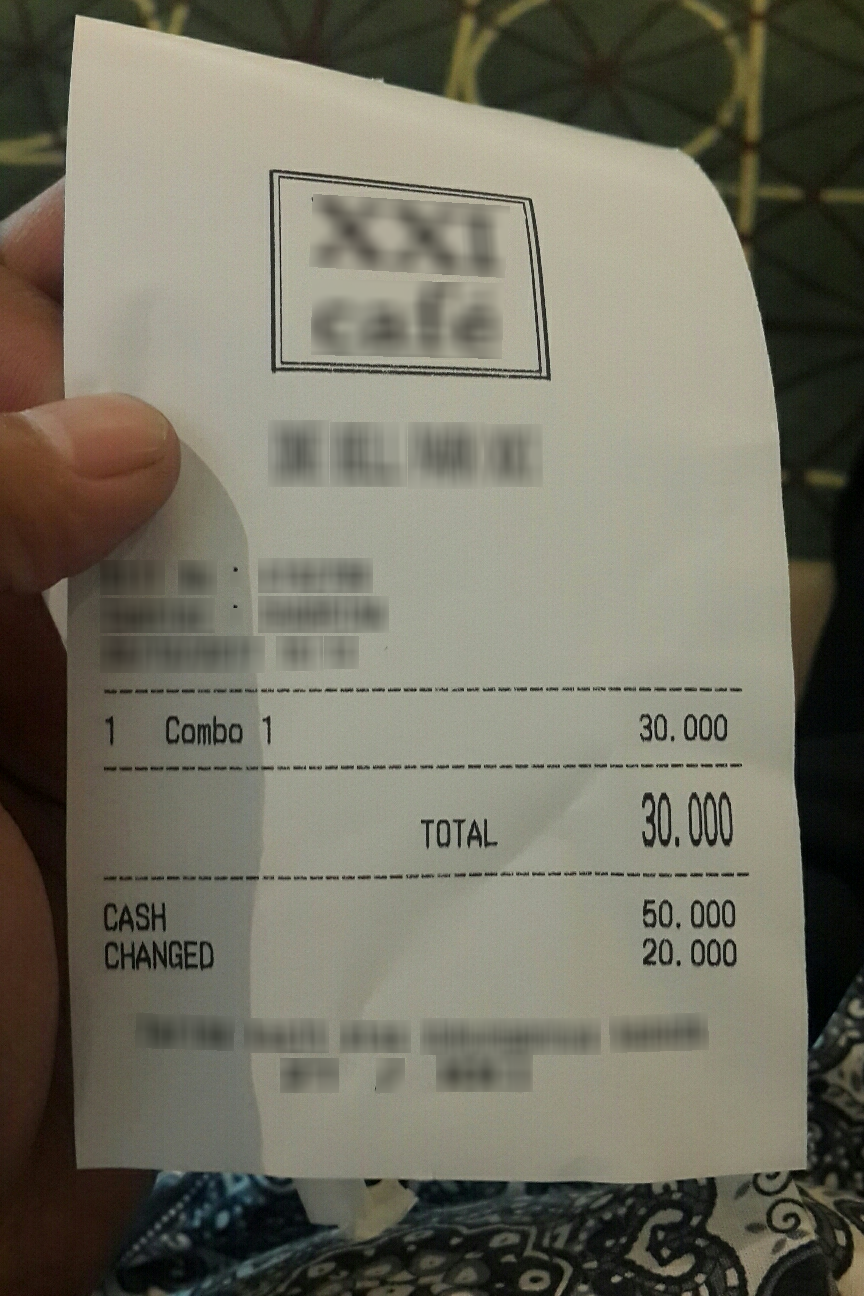
Number of items: 3
Total: 30.000
OCR text regions:
text: 1
text: Combo
text: 1
text: 30,000
text: TOTAL
text: 30.000
text: CASH
text: 50.000
text: CHANGED
text: 20.000